Question: Describe the condition in detail:
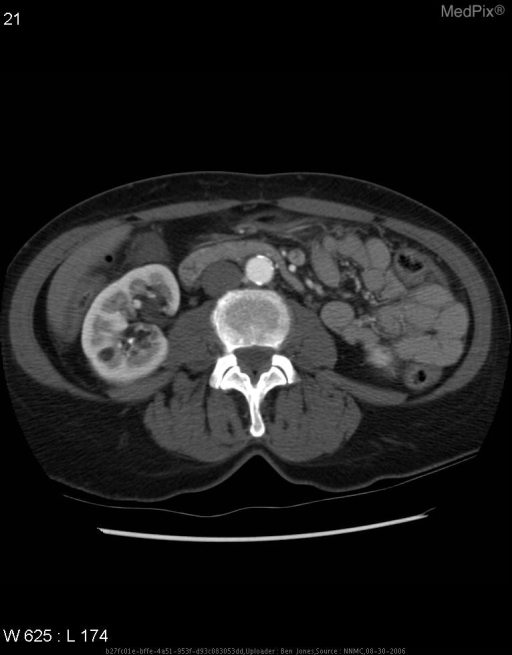
Answer: The disease is discussed as: Findings:  Axial CT of the abdomen demonstrates solitary 1cm mass in right kidney, with an attenuation of -20 Hounsfield units.

Differential Diagnosis for Renal Mass:  Renal cell carcinoma, Teratoma, Oncocytoma, Xanthogranulomatous pyelonephritis, Wilms tumor, Liposarcoma, Angiomyolipoma. (1)

Analysis:  The demonstration of fat by CT (-10 to -100 Hounsfield units) and ultrasound (echogenicity) is virtually diagnostic of angiomyolipoma.  On rare occasions fat may be seen in other renal tumors. (2)

Discussion:  Benign tumors.  Majority are small and single.  Composed of fat, vascular and smooth muscle tissues.  Majority of cases are asymptomatic, but may present with flank pain, palpable mass, hematuria, altered renal function, or spontaneous hemorrhage.  Incidence in the US between 0.3-3%.  More common in females (4:1).  80% of cases involve the right kidney.  Associated with tuberous sclerosis in 20% of cases (lesions are usually multiple, larger, and bilateral).  80% of patients with tuberous sclerosis have angiomyolipomas. (2)

Treatment Plan:  For asymptomatic patients with small (<4cm), single/few masses, no further follow-up required.  For questionable or symptomatic masses, follow-up with US or tumor resection may be prudent.  A few patients who present with hemorrhage may be a surgical emergency (1).  If the diagnosis of tuberous sclerosis is considered (present at younger age, multiple/large/bilateral tumors, symptomatic), may need to further screen with skin, opthalmologic, neurologic examinations, and brain MRI. (2)